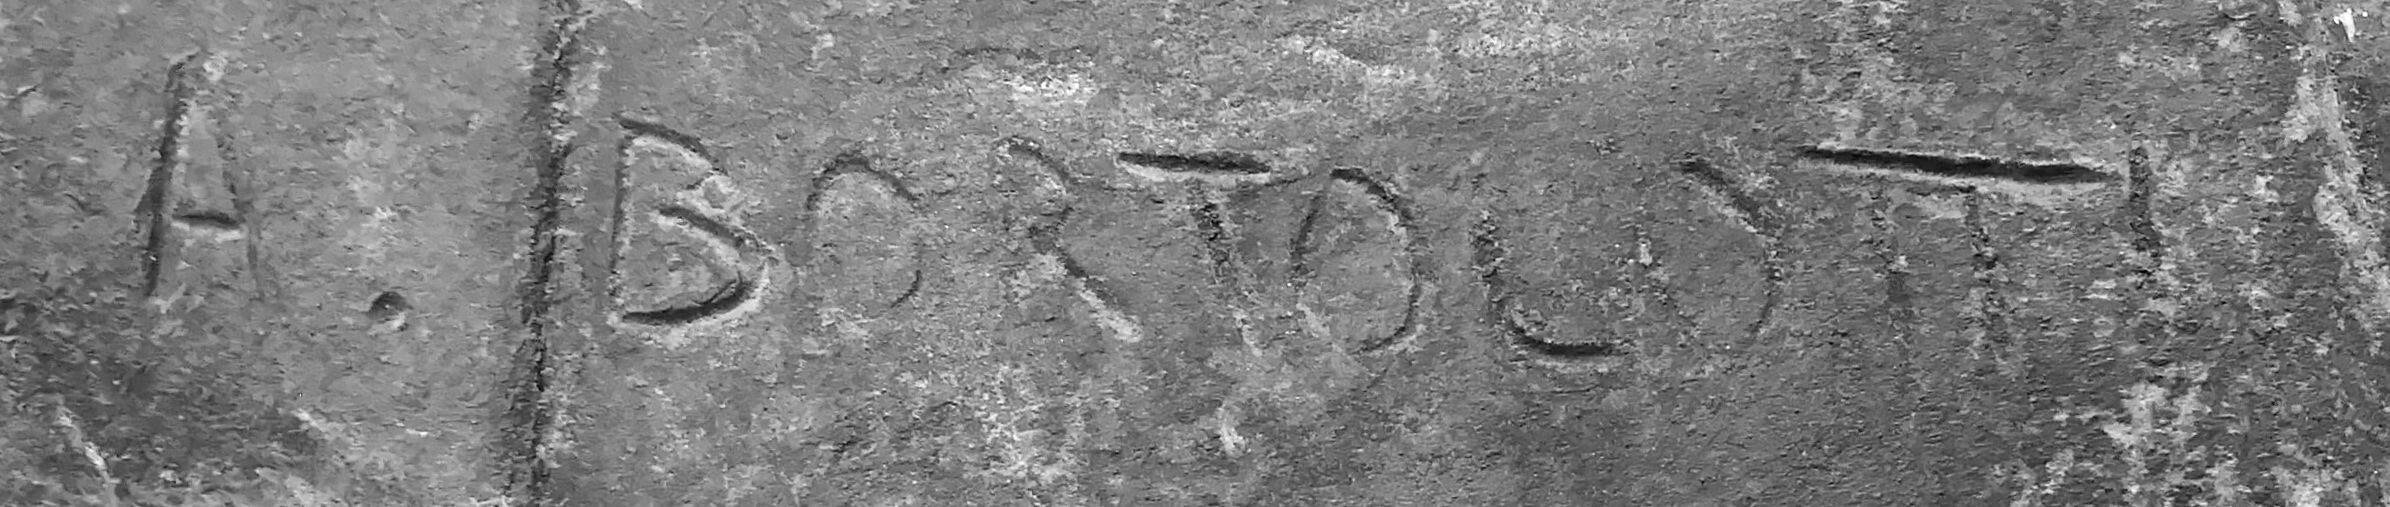
Signature of: alfonso bortolotti